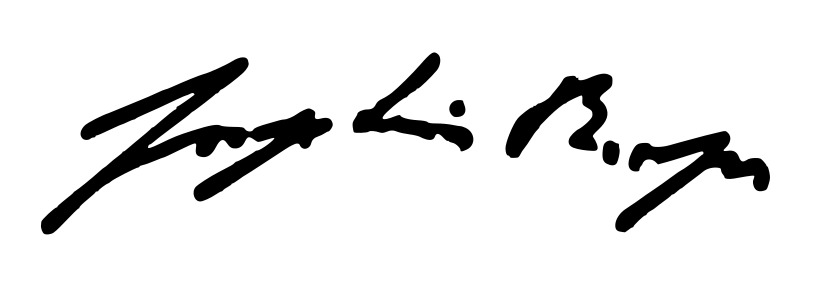
Signature of: jorge luis borges